Question: How does the patient history play a role?
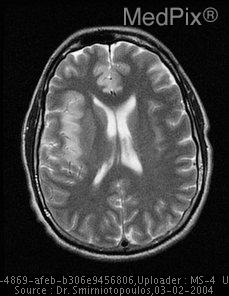
Answer: The patient's history of 34 yo man from Guantanamo Bay presents with confusion.  On day of presentation, he was discovered by roommates  to be confused and drooling,  oriented only to person.  Following treatment at ED in Cuba, he was evacuated stateside for further care. is key in understanding the case.